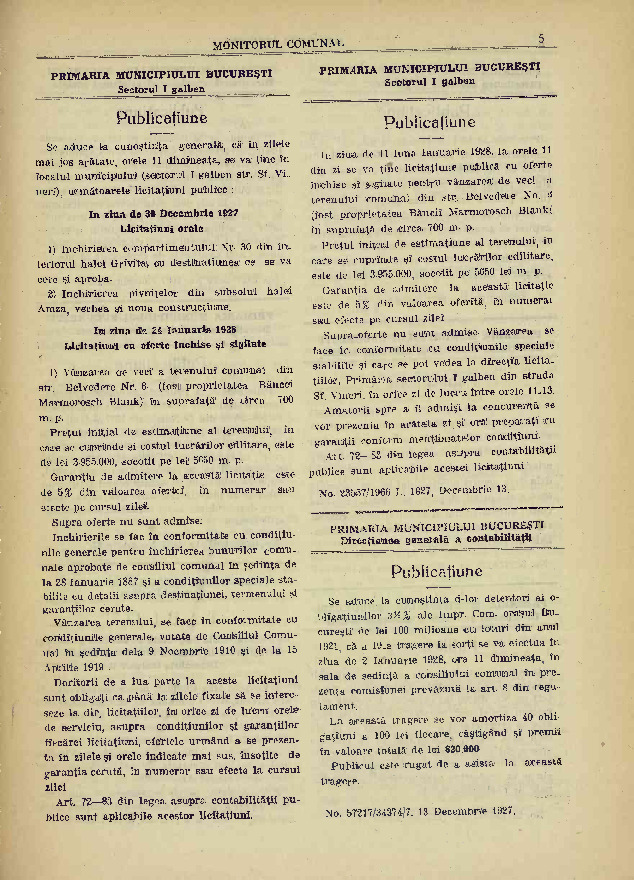
Signature of: dumitru prunariu 4